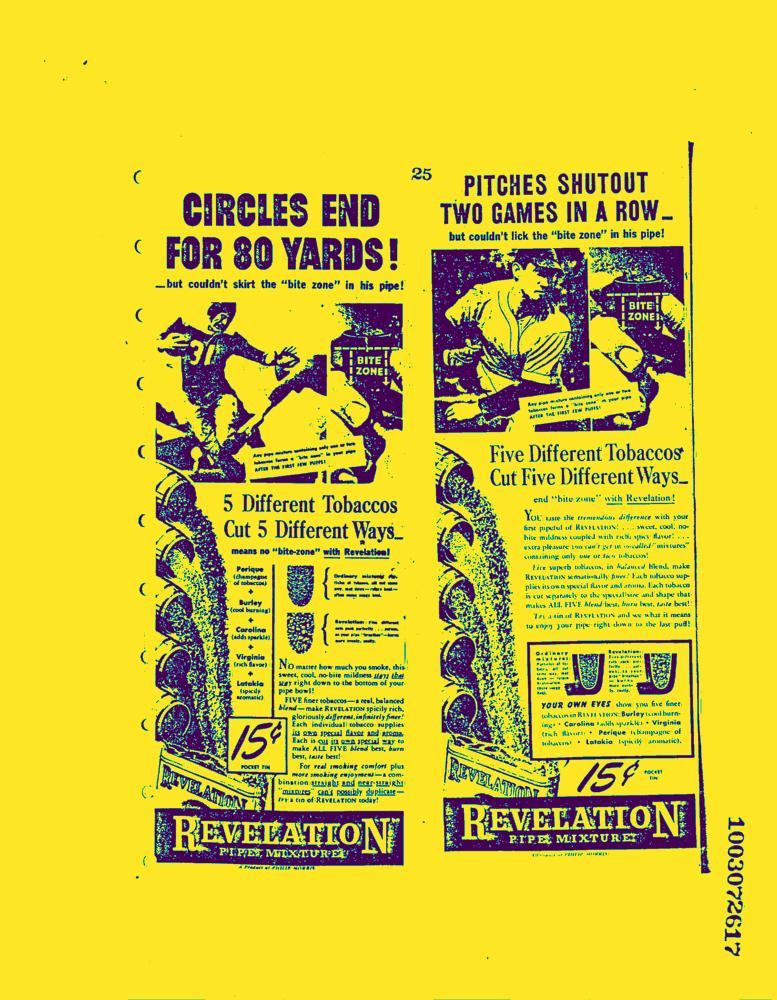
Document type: AD